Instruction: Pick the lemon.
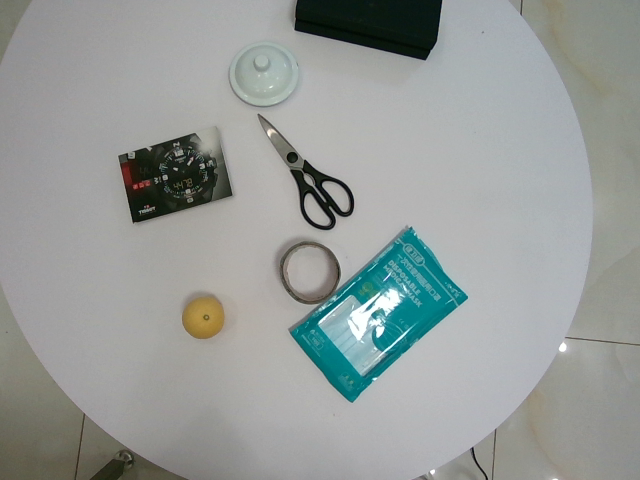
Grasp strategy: vertical